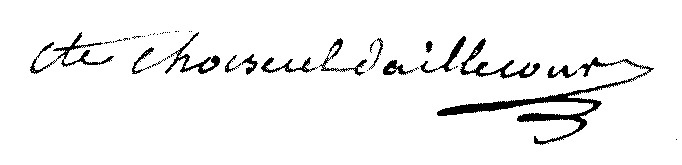
Signature of: michel félix victor de choiseul d aillecourt